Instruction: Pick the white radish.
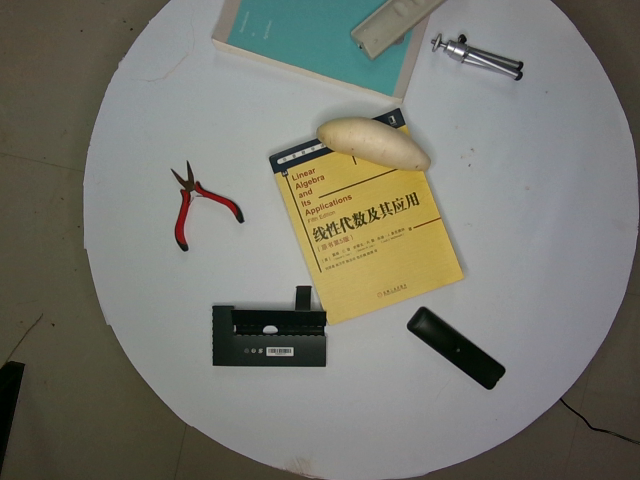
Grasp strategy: vertical